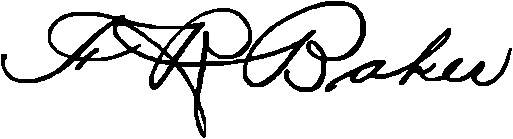
Signature of: frank r baker